Question: What type of tax is indicated in the document, personal property or real estate?
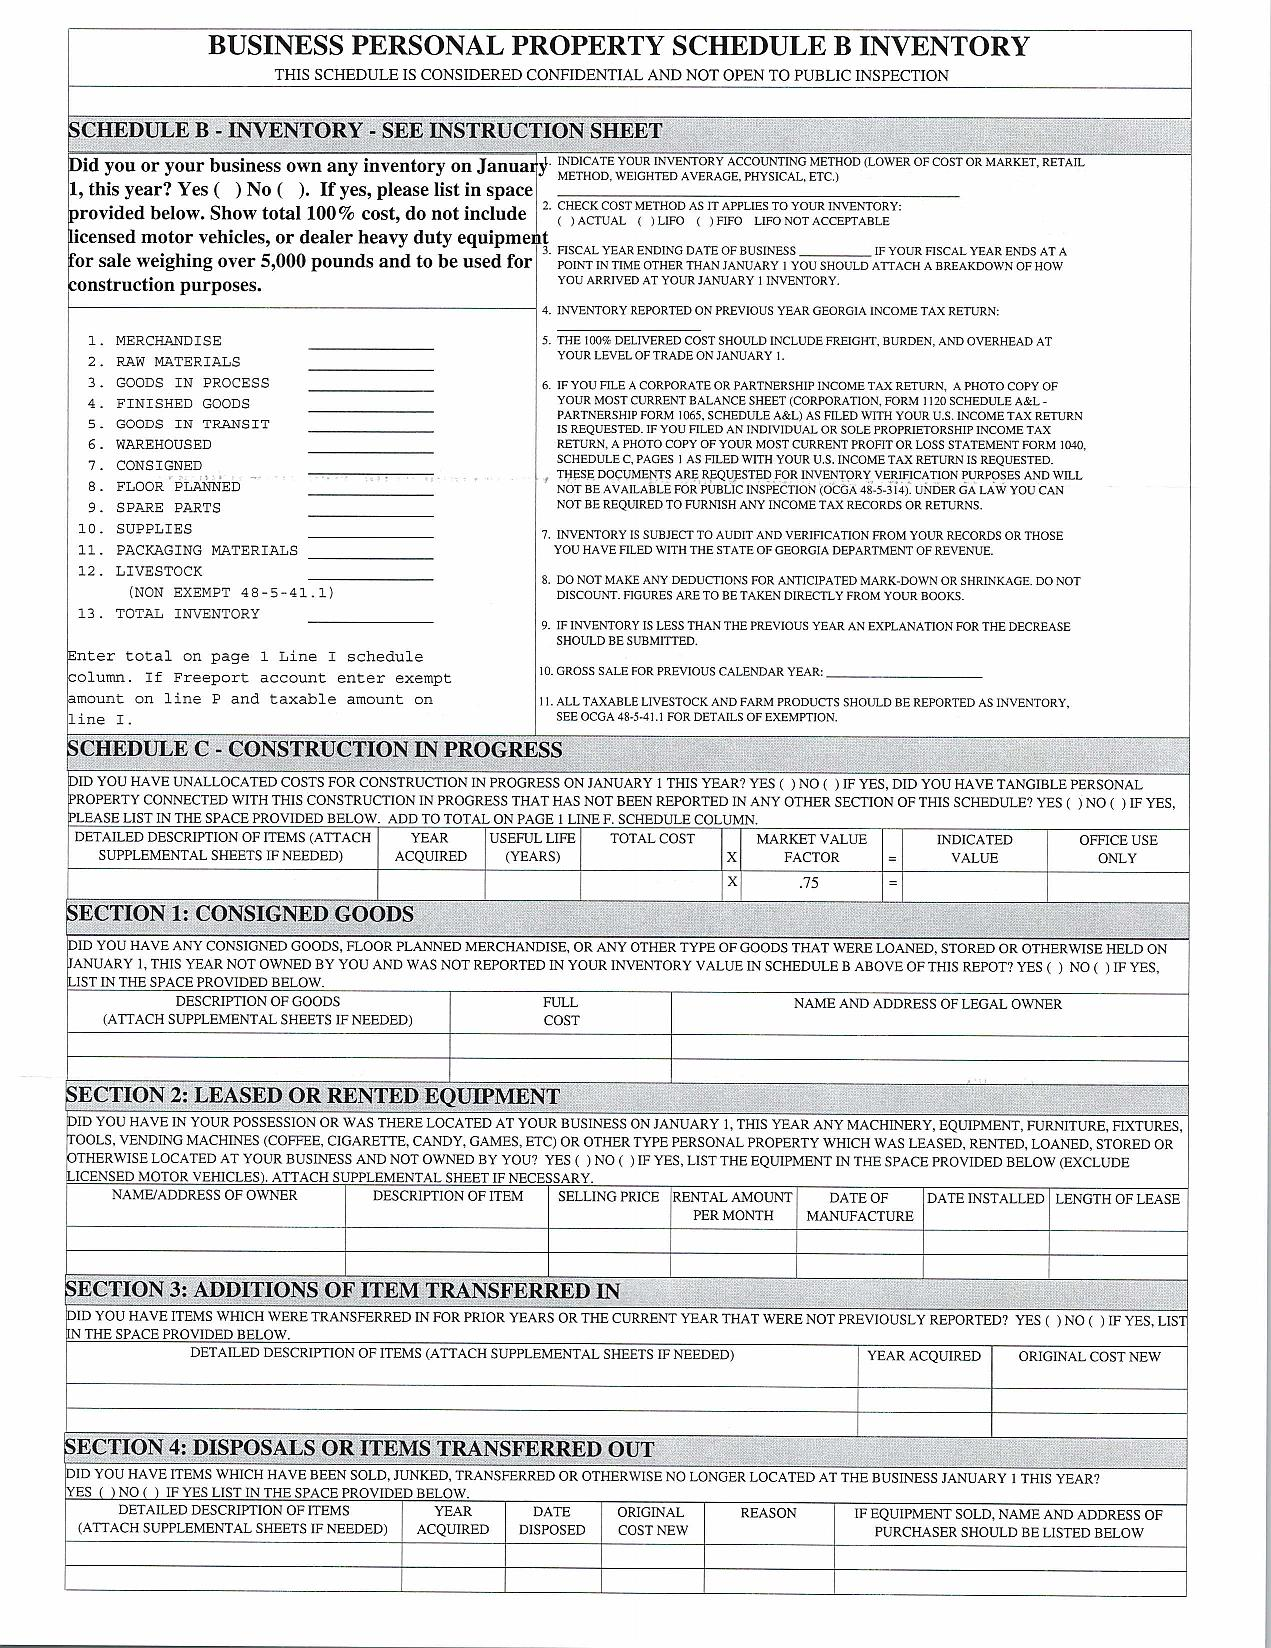
Answer: "Personal Property"